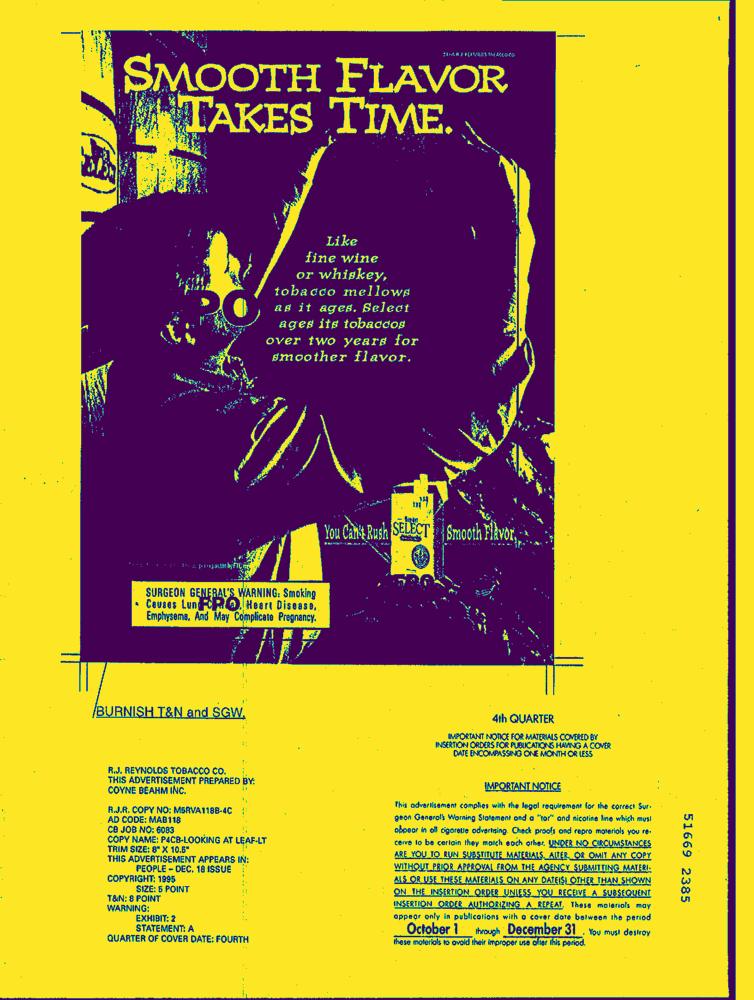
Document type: AD